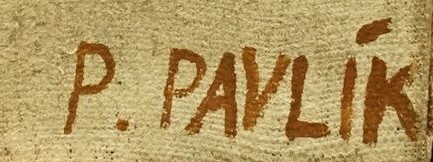
Signature of: petr pavlík